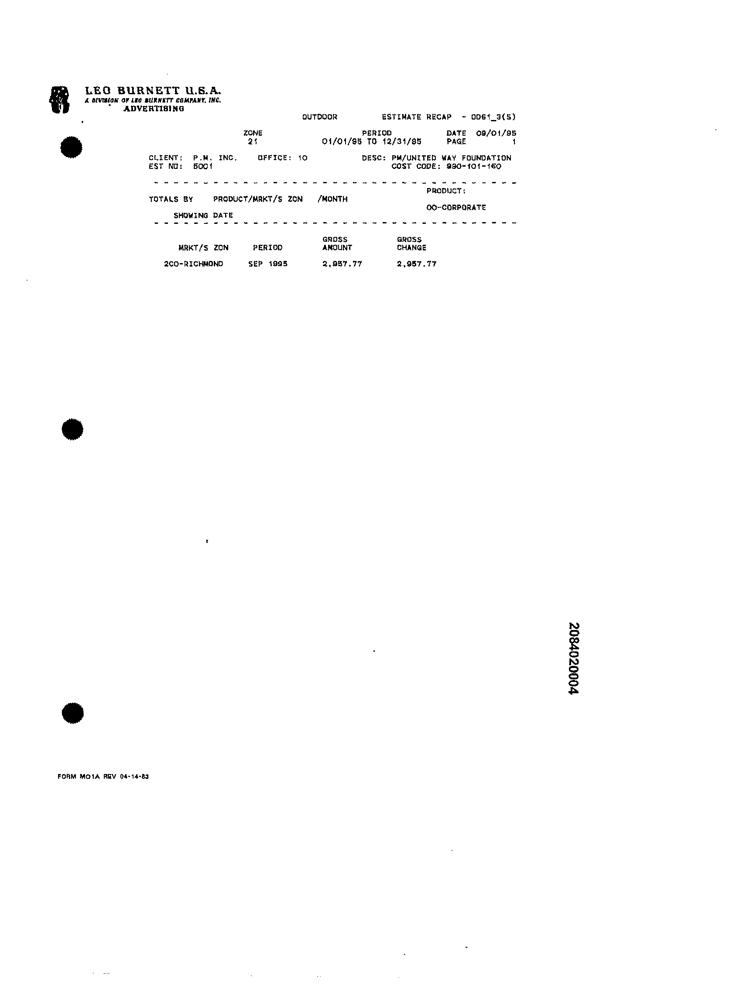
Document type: Invoice